Extract the amount written in words, the amount in digits, the name of the payee, the date on the cheque, and the bank's name from the image.
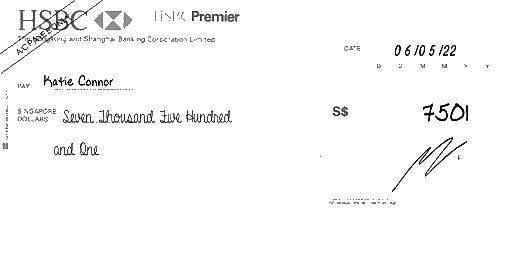
amt_in_words: Seven Thousand Five Hundred and One
amt_in_figures: 7501
payee_name: Katie Connor
bank_name: HSBC
cheque_date: 06/05/22